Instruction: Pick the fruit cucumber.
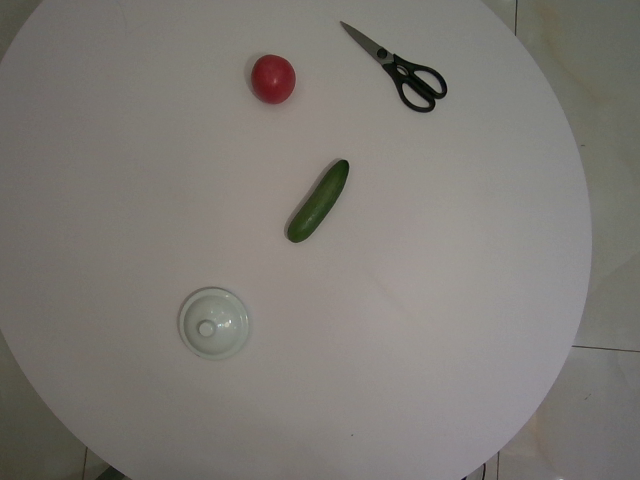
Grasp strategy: vertical